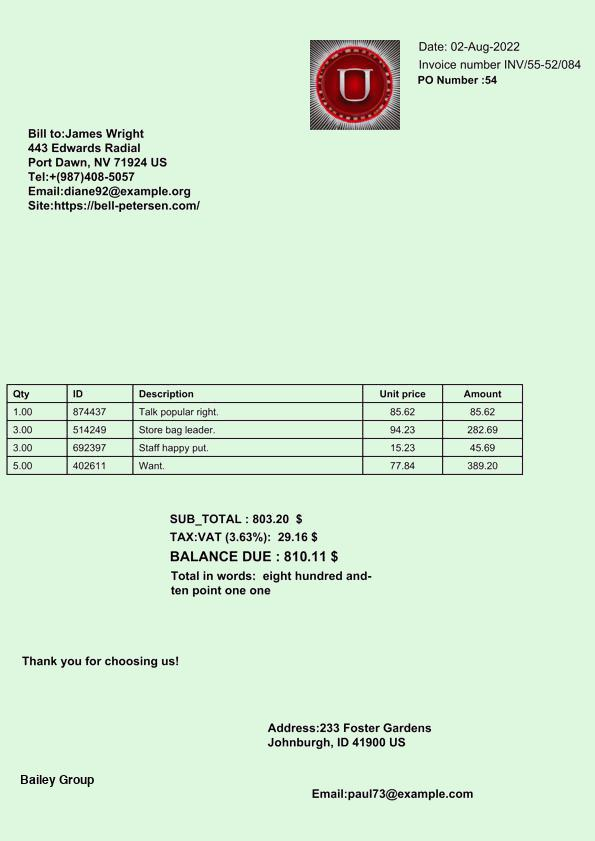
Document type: Invoice